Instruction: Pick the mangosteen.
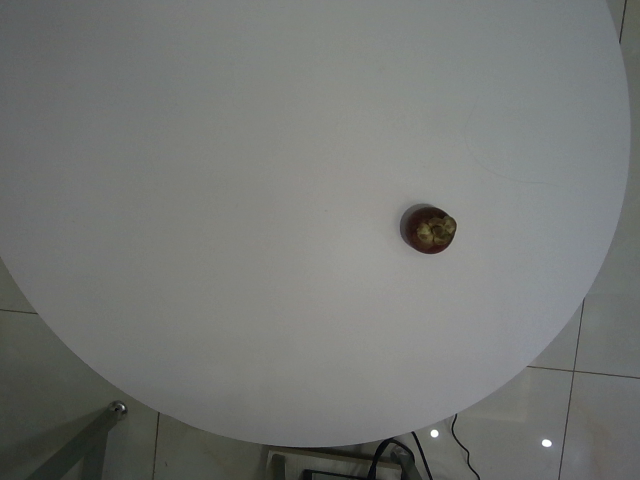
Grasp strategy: vertical